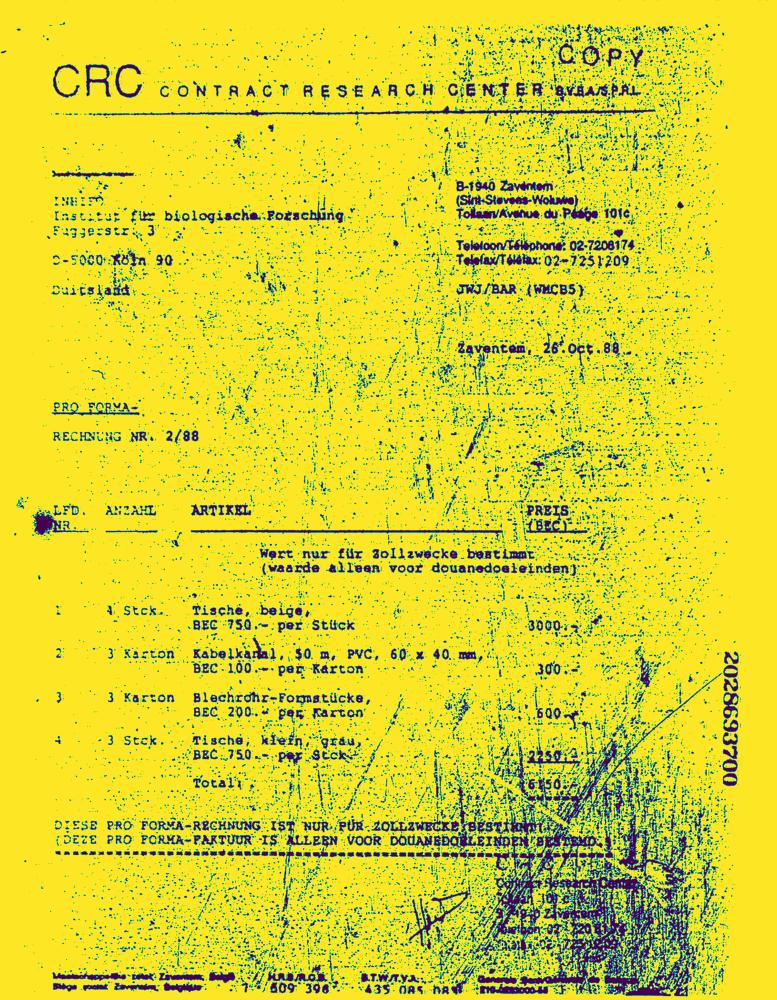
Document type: Invoice-Doc